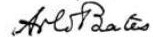
Signature of: arlo bates